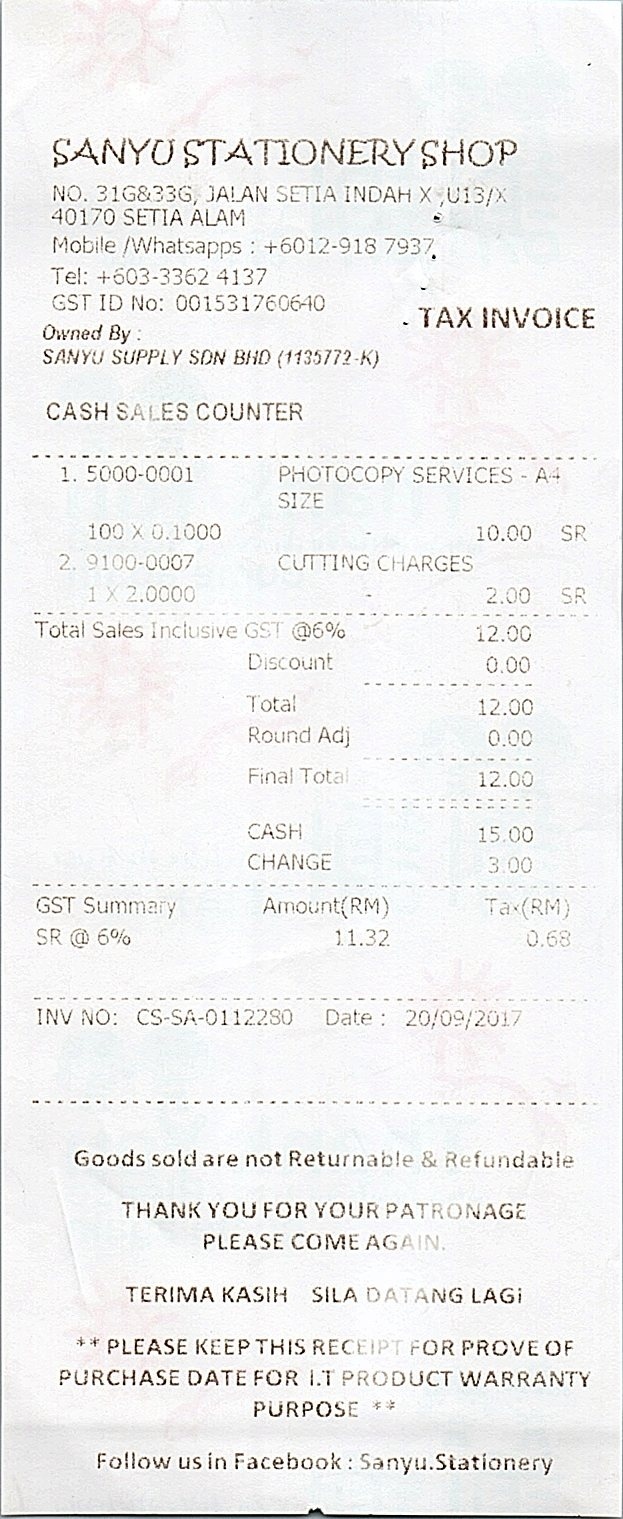
SANYU STATIONERY SHOP
NO. 31G&33G, JALAN SETIA INDAH X ,U13/X
40170 SETIA ALAM
MOBILE /WHATSAPPS : +6012-918 7937
TEL: +603-3362 4137
GST ID NO: 001531760640
TAX INVOICE
OWNED BY :
SANYU SUPPLY SDN BHD (1135772-K)
CASH SALES COUNTER
1. 5000-0001
100 X 0.1000
2. 9100-0007
1 X 2.0000
PHOTOCOPY SERVICES - A4
SIZE
CUTTING CHARGES
10.00
2.00
SR
SR
TOTAL SALES INCLUSIVE GST @6%
DISCOUNT
TOTAL
ROUND ADJ
FINAL TOTAL
CASH
CHANGE
12.00
0.00
12.00
0.00
12.00
15.00
3.00
GST SUMMARY
AMOUNT(RM)
TAX(RM)
SR @ 6%
11.32
0.68
INV NO: CS-SA-0112280
DATE : 20/09/2017
GOODS SOLD ARE NOT RETURNABLE & REFUNDABLE
THANK YOU FOR YOUR PATRONAGE
PLEASE COME AGAIN.
TERIMA KASIH SILA DATANG LAGI
** PLEASE KEEP THIS RECEIPT FOR PROVE OF
PURCHASE DATE FOR I.T PRODUCT WARRANTY
PURPOSE **
FOLLOW US IN FACEBOOK : SANYU.STATIONERY